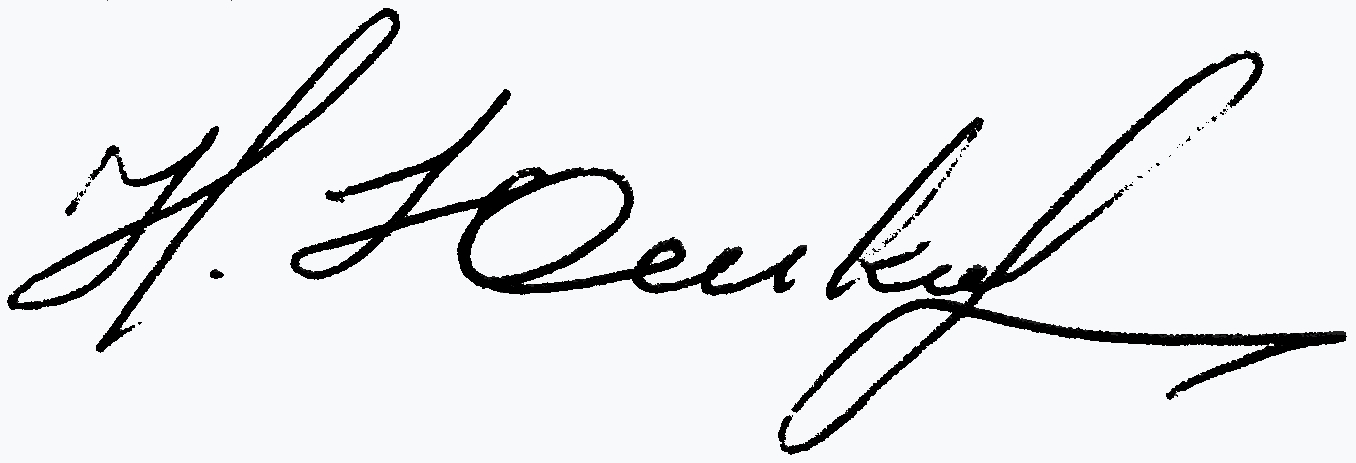
Signature of: nikolai p yushkin